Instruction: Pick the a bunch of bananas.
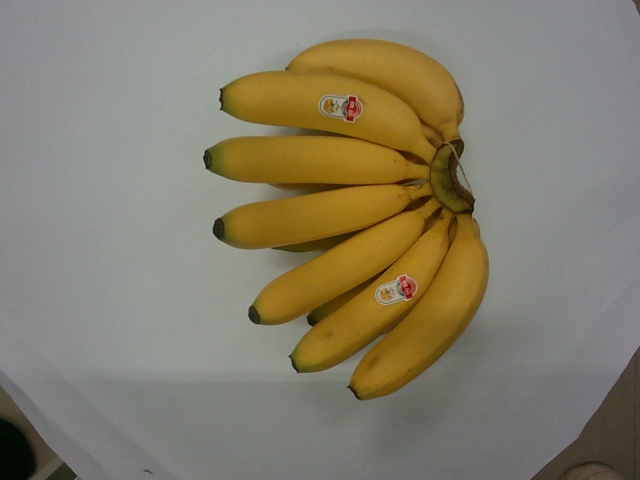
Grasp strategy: vertical